Question: What appears to be the issue?
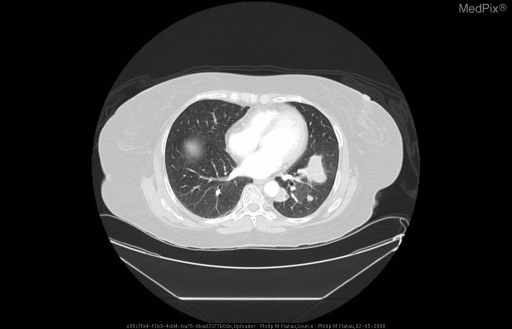
Answer: The findings suggest Chest x-ray demonstrated rounded lobular nodules in the left lower lobe.  CT pulmonary angiogram revealed multiple enhancing left lower lobe masses, some with cavitation.. Multiple enhancing left lower lobe masses, some with cavitation. The patient might have a history of A 53-year-old woman presents to the ED with a three month history of a chronic dry cough, malaise, and increasing dyspnea on exertion.  Significant medical history included a positive PPD in 1985 which was treated with 1 year of Isoniazid.  Other medical history included hypertension and type II diabetes mellitus.  She had immigrated to the United States from the Phillipines two decades ago. She denied any history of smoking or alcohol use.  She had also visited the Philippines several months ago..